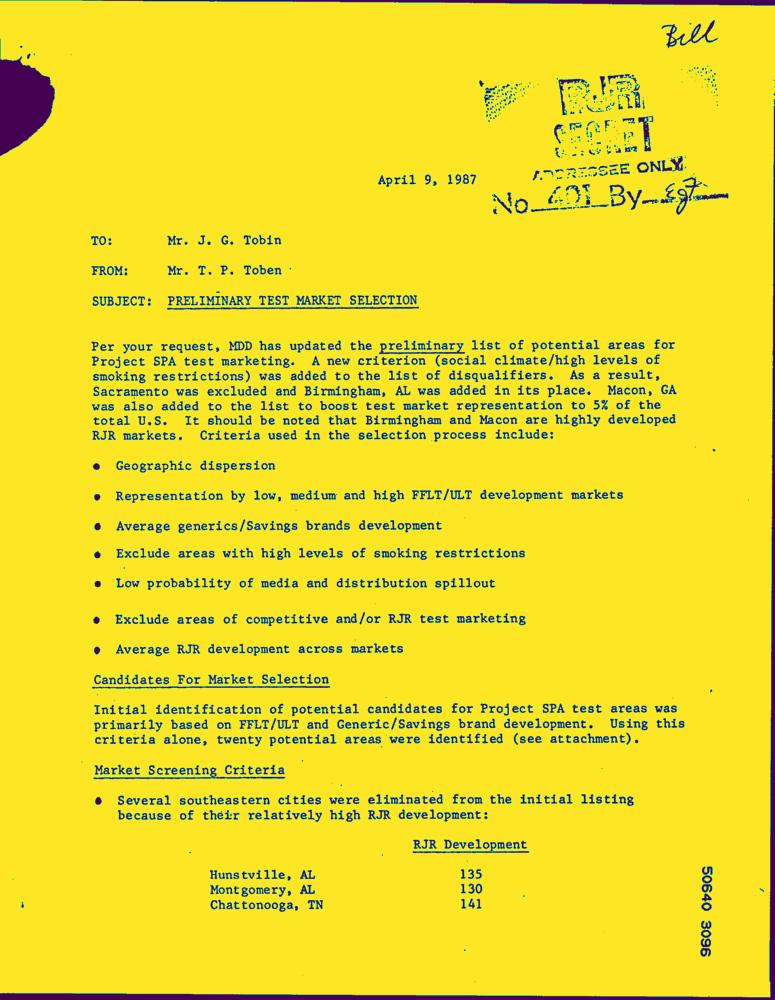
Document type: Letter-Doc